Patient: Male, age 47
A 47-year-old male patient suffered from intermittent cough and fever for over 2 months, these symptoms aggravated for at last 20 days without sputum, shortness of breath, thoracalgia or hemoptysis. Initially, computed tomography (CT) scan of his chest showed a mass lesion in right upper lobe of his lung and partial of right pleural thickening, with diffuse consolidation and ground-glass opacity in bilateral pulmones (Figure 1). The doctors considered about interstitial pneumonia owing to infection. While after several days of antibiotic therapy (including sulbenicillin disodium and etimicin), his symptoms had not improved. So bronchoscopy was carried out. Atypical epithelial cells inclined to denocarcinoma were found in transbronchial smear of cytology, while bronchial brushing and biopsy was negative. Unexpectedly the patient felt swollen of his neck just after bronchoscopy, so he underwent another CT at the same day. The CT scan showed bilateral pneumothorax and emphysema of mediastinum superius. Then he transfered to another hospital for symptomatic treatment 5 days later, positron emission tomography/computed tomography (PET/CT) revealed a nodule of about 2.7 cm of its long diameter with characteristics of lobulation and spiculation in the right lung apex section and diffuse consolidation shadow spreading over rest of lung field. The nodular lesion was deemed to be peripheral lung cancer, which average uptake value of (18)F-FDG was 4.3 and maximal uptake value was 5.7. Remaining consolidation was considered as diffuse lung cancer with mildly elevated uptake value of (18)F-FDG (Figure 2). Furthermore, lymph node metastasis of left hilar was likely to have arised.
The patient came to our hospital for further diagnosis and therapy. After admission, the patient never had a fever again and auscultation of lung was normal. His results of test for complete blood count, erythrocyte sedimentation rate (ESR), C reactive protein(CRP), procalcitonin (PCT) and biochemical parameters (including lactate dehydrogenase, LDH) were normal. The patient's T cell subpopulations were normal and human immunodeficiency virus (HIV) antibody was negative. Serum tumor markers assay showed normal results as carcinoembryonic antigen (CEA): 3.4 ng/ml, section 19 of cytokeratin (CYRFA21-1): 10.9 ng/ml, squamous cell carcinoma antigen (SCC): 0.8 ng/ml, and neuron specific enolase (NSE): 15.9 ng/ml. Blood gas analysis showed hyoxemia with partial pressure of oxygen (PaO2) being 68 mmHg and peripheral blood saturation (SpO2) being 93% on room air,while potential of hydrogen (PH) and partial pressure of carbon dioxide (PaCO2) was normal. Spirometric abnormality is mildly restrictive defect manifested by decreased vital capacity (76.27% of predicted value) and mildly reduced diffusing capacity for carbon monoxide (73.28% of predicted value). Fiberoptic bronchoscopy was applied again for diagnosis. BALF showed a large amount of amorphous red-dyed materials and a few alveolar macrophages scattered in endoalveolar space with PAS positive (Figure 3). Transbronchial lung biopsy (TBLB) found great numbers of unstructured, red-dyed granules with PAS+ and adenocarcinoma with differentiated grade II with immunohistochemical analysis for ALK-D5F3(-), CEA(-), EGFR-E746(-), EGFR-L858(-), Ki-67(5%+), NapsinA(+), TTF-1(+), SPA(+), CD68(+) and CK(+) (Figure 4). Follow-up EGFR detection (ARMS used) showed mutations in exon 19 of the EGFR gene, while mutations were not detected in exon 18, 20 and 21.
We judged clinical stage IIB (cT1cN1M0) according to PET/CT, BALF and lung biopsy. Thoracic surgeons carried out wedge resection in VATS (video-assisted thoracoscopic surgery) with mediastinal lymphnode sampling (group 2,4). Pathological findings (in upper right lung) confirmed adenocarcinoma differentiated grade II~III, mainly presenting as acinar and solid type, rarely papillary type. Amorphous eosinophilic substance can be seen in the alveolar of pulmonary tissue around, which was consistent with PAP (Figure 5). In addition, bilateral lymph nodes of group 2 and 4 proved metastasis and carcinoma did not involve the visceral pleura. Then we revised as stage IIIB(pT1cN3M0) and administered adjuvant chemotherapy (Cisplatin 75 mg/m2 day 1, pemetrexed 500 mg/m2 day 1, every 28 days for 4 cycles). Chest CT after 2 cycles of postoperative chemotherapy (Figure 6) showed no tumor recurrence and no patchy, ground-glass opacities. Chest CT of follow-up visits once every three months in local approved SD (stable disease).However ninth months after therapy, the patient felt pain on the left chest. CT showed multiple, subsolid nodules in both lungs and suspected metastasis in the left sixth rib bone and T8 vertebral bone (Figure 7).SPECT/CT for whole body bone planar imaging showed multiple bone metastasis, considered the recurrence and metastasis of the adenocarcinoma. Then we reassessed as stage IVB (rT4N3M1c) and administered 2cycles of primary chemotherapy (Cisplatin 75 mg/m2 day 1, pemetrexed 500 mg/m2 day 1,every 28 days for 4 cycles) up to now.
Keywords: lung cancer, peripheral adenocarcinom, pulmonary alveolar proteinosis
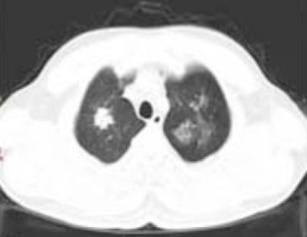
Image caption: Chest CT of ninth months after therapy. (B) A part-solid nodule found in the upper lobe of left lung.